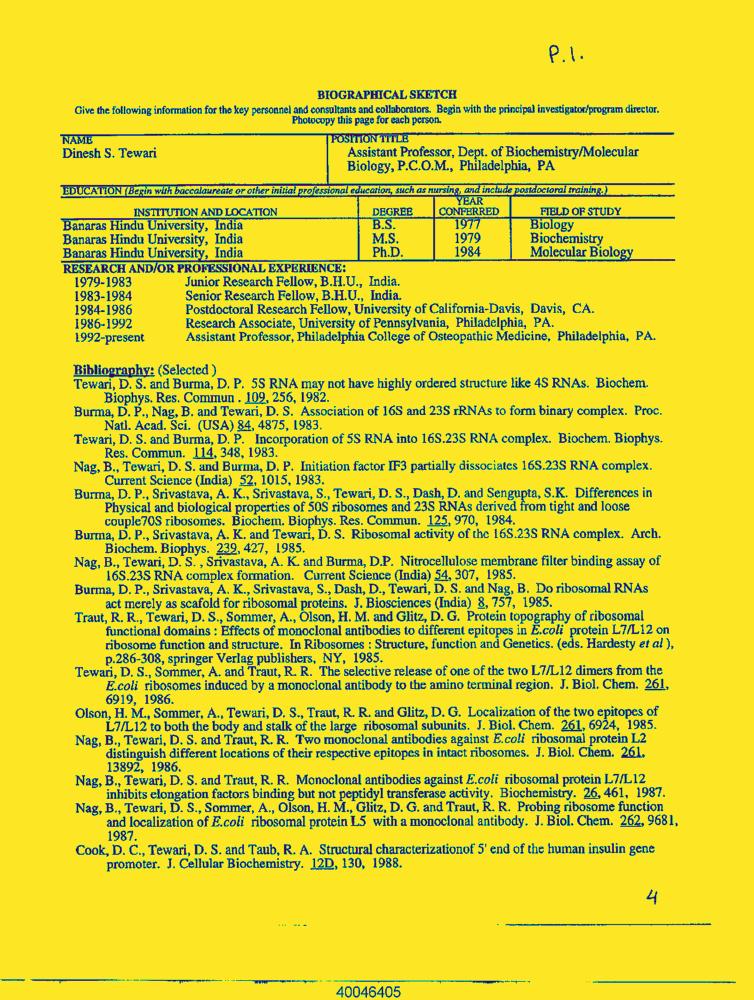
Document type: Resume-Doc